Question: Can you provide the account number mentioned in the document?
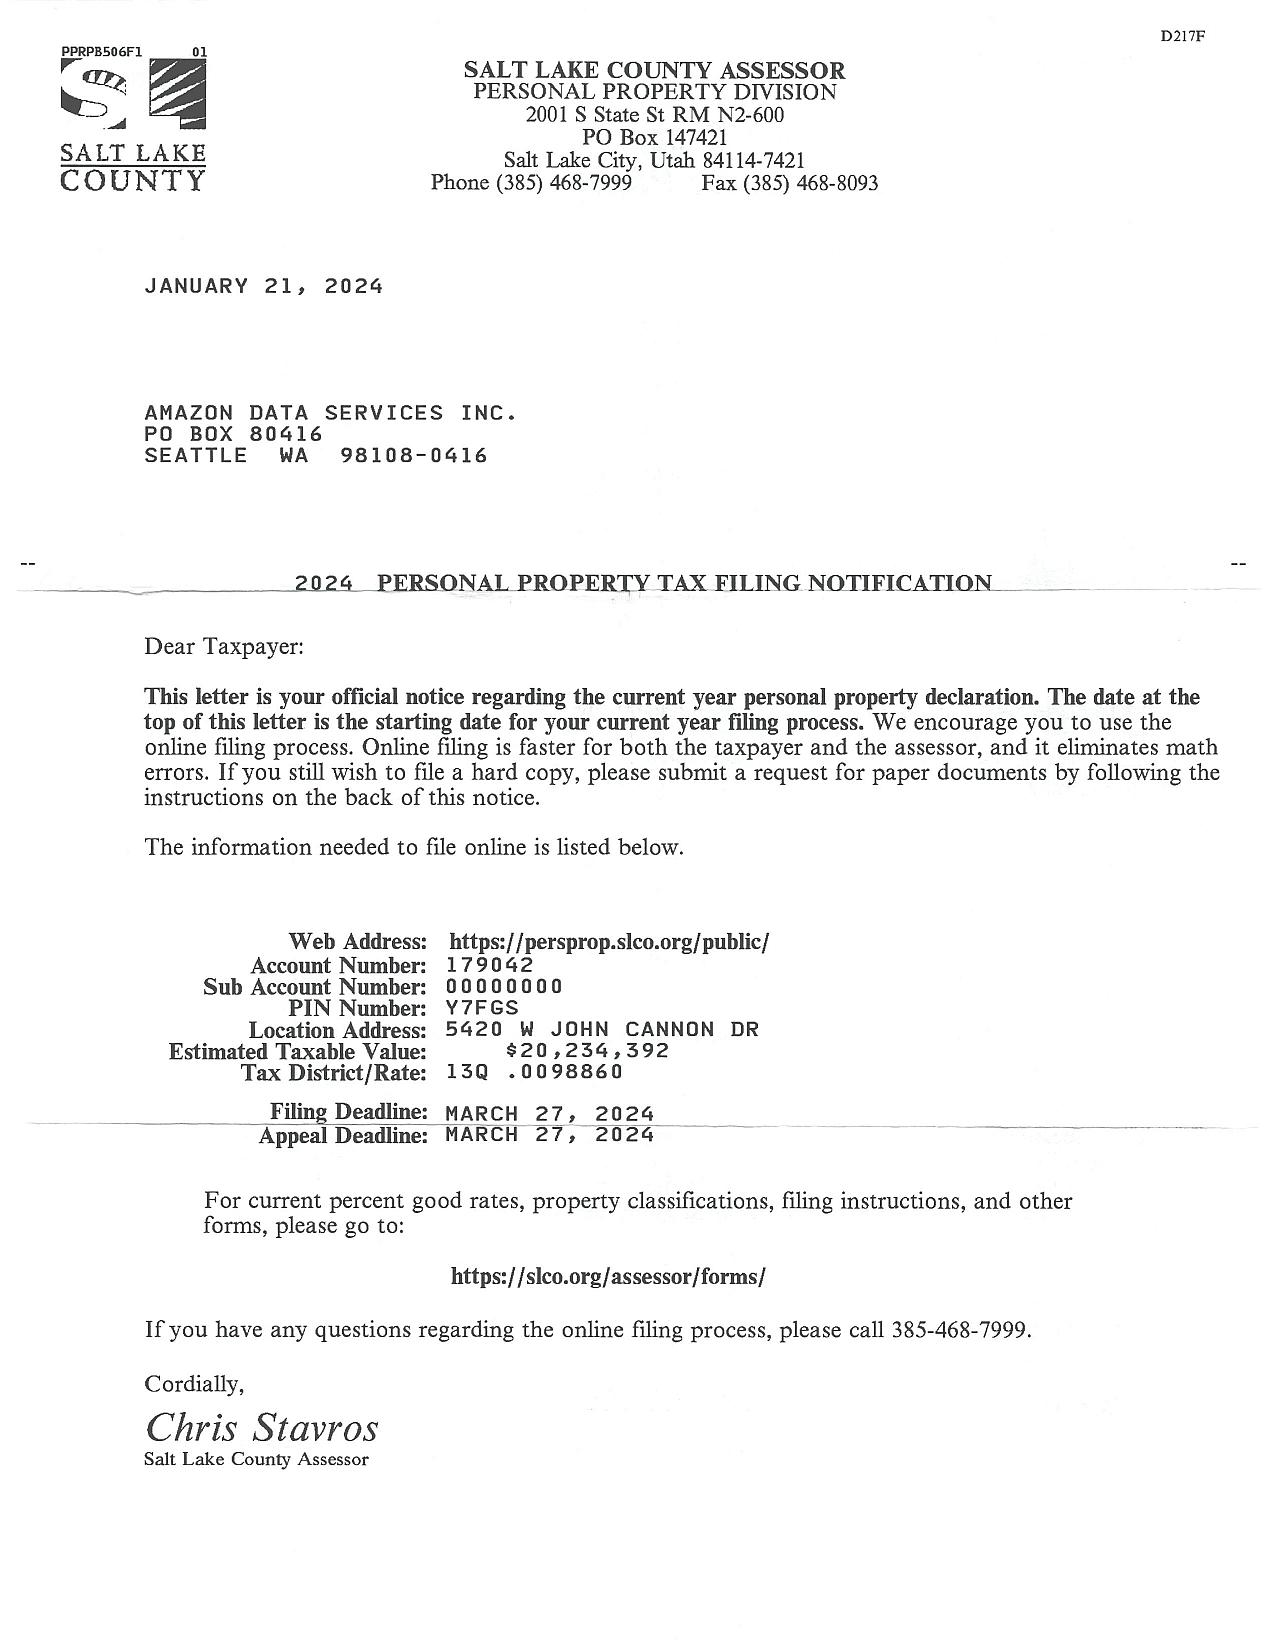
Answer: "179042"